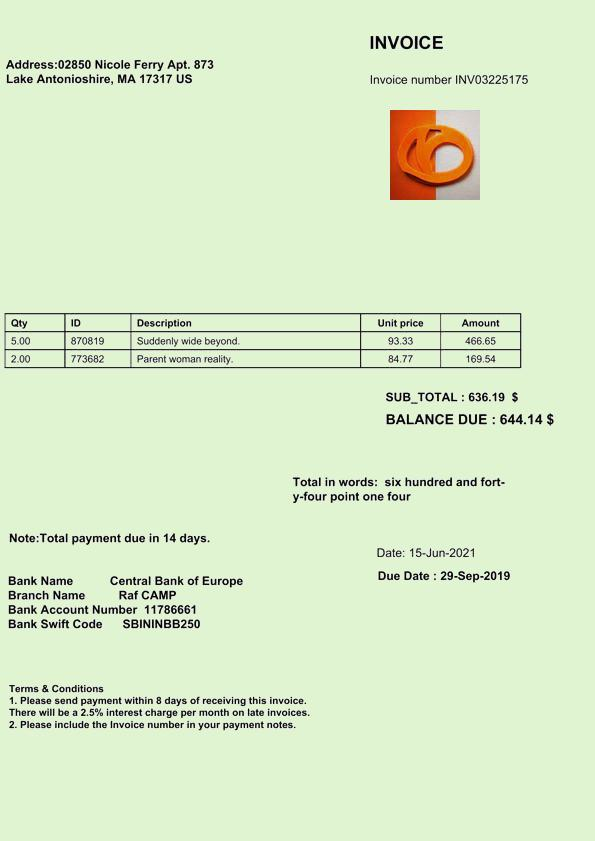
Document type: Invoice